Question: What is the potential diagnosis?
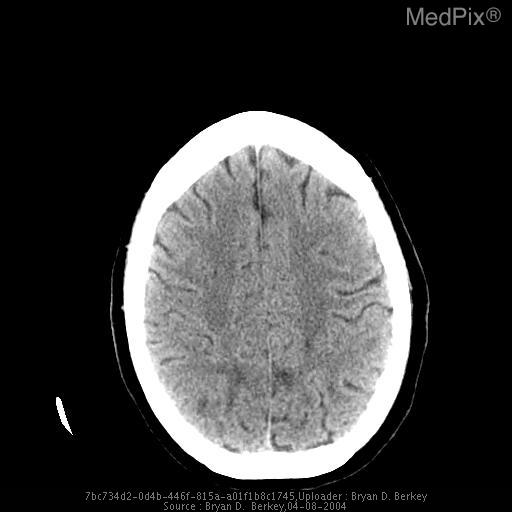
Answer: The possible diagnosis includes hypertensive encephalopathy
Ischemic infarct
Intraaxial neoplasm  (i.e. astrocytoma)
Embolic infarcts
Mets.